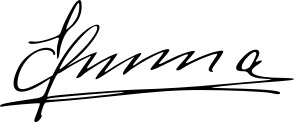
Signature of: emma of waldeck and pyrmont